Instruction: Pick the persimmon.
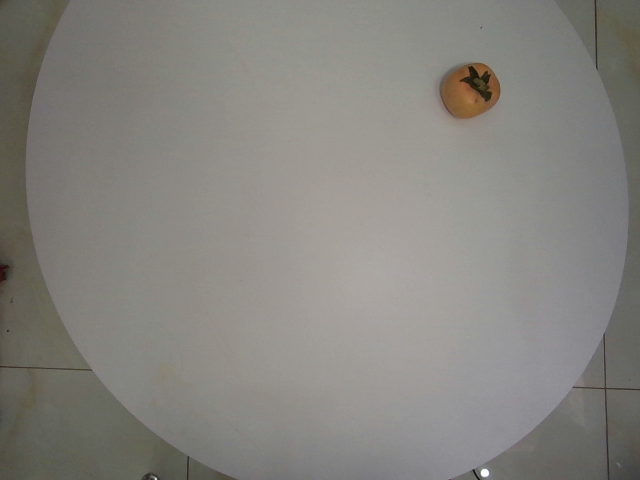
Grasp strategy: vertical